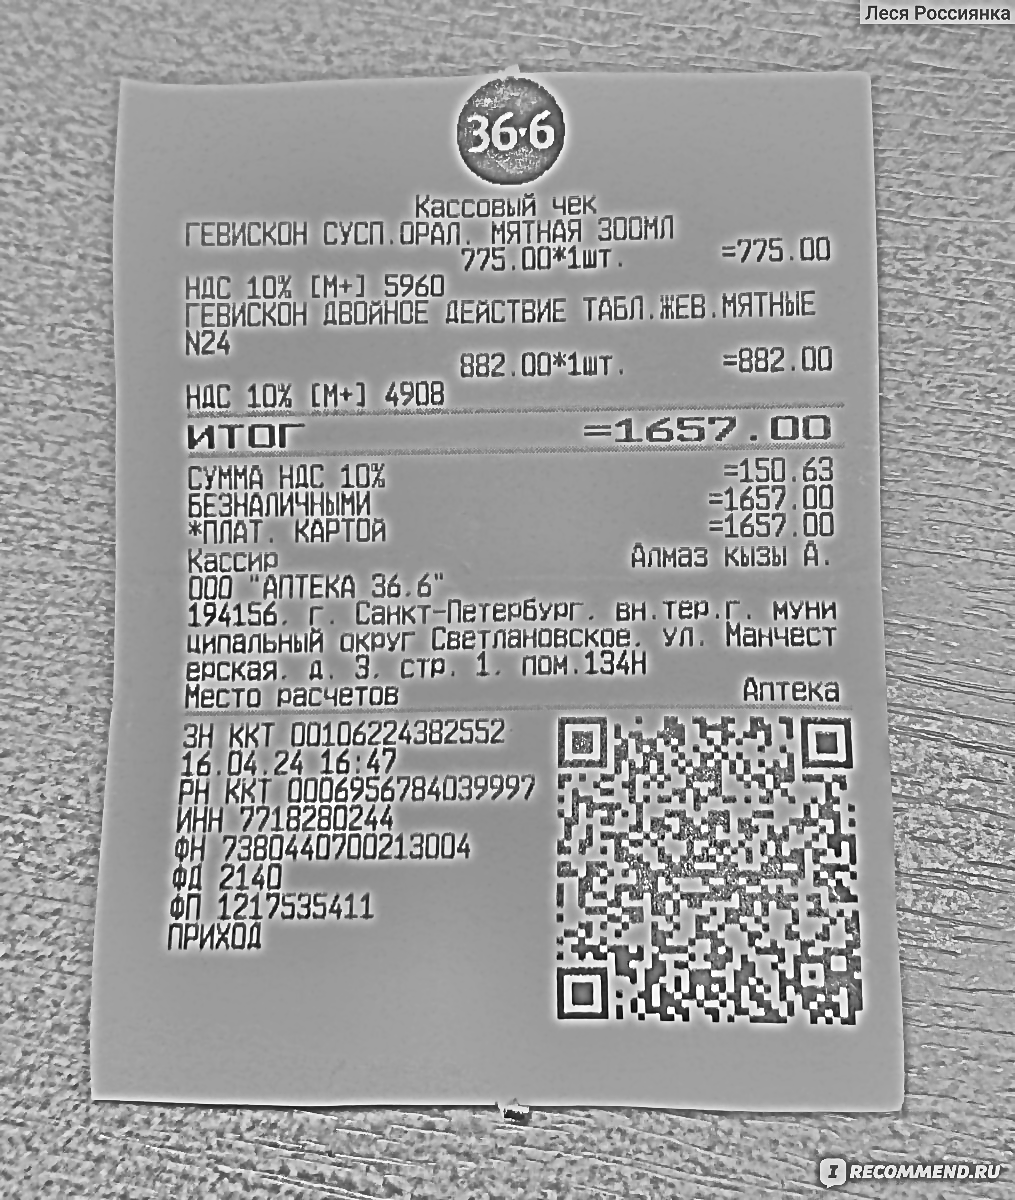
Продавец: ООО "АПТЕКА 36.6"
ИНН: 7718280244
Дата: 16.04.24
Товары: ГЕВИСКОН СУСП. ОРАЛ. МЯТНАЯ 300МЛ; ГЕВИСКОН ДВОЙНОЕ ДЕЙСТВИЕ ТАБЛ. ЖЕВ. МЯТНЫЕ N24
Количество: 1.000; 1.000
Цена: 775.00; 882.00
Сумма: 775.00; 882.00
Итого: 1657.00